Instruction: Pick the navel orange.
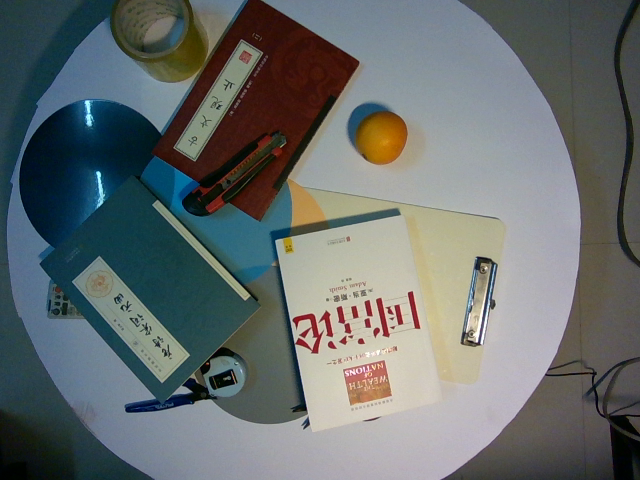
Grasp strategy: vertical